Question: How is the history relevant to the case?
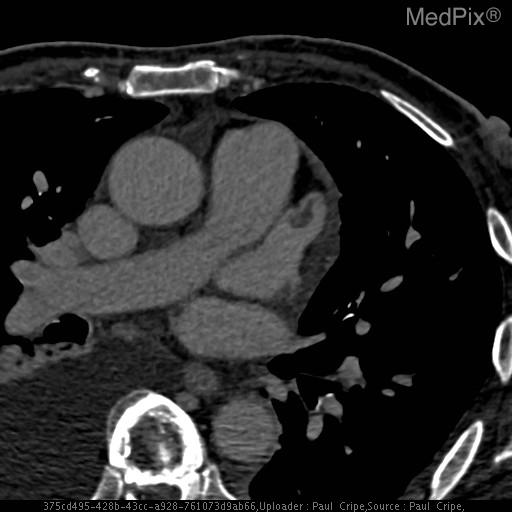
Answer: The patient's history of 80 year-old man with a known history of rate-controlled atrial fibrillation and aortic stenosis presented one week prior to study with facial droop. is key in understanding the case.